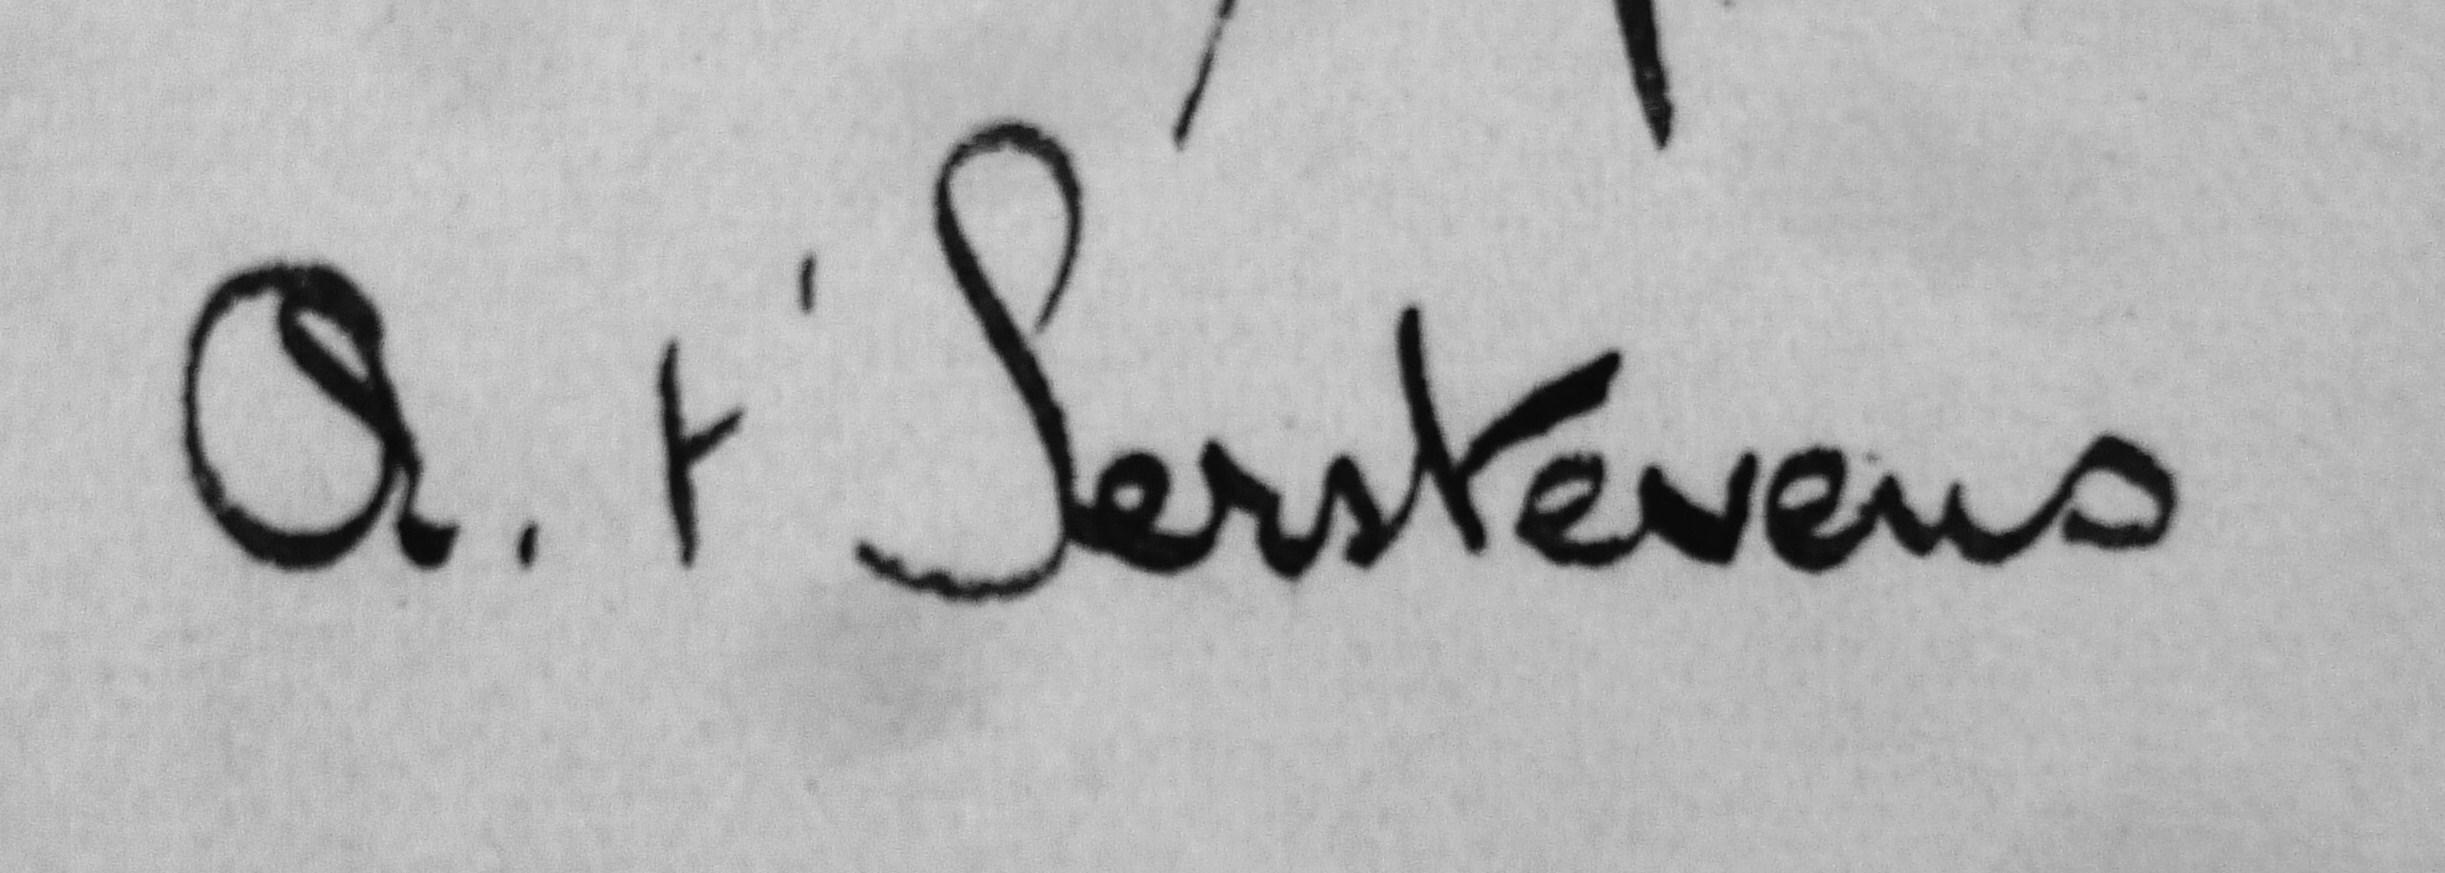
Signature of: albert t serstevens